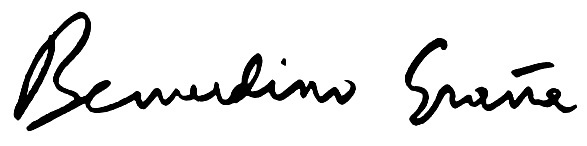
Signature of: bernardino graña villar